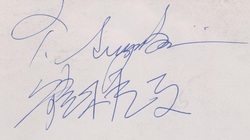
Signature of: tatsuo suzuki